Question: What are the imaging findings?
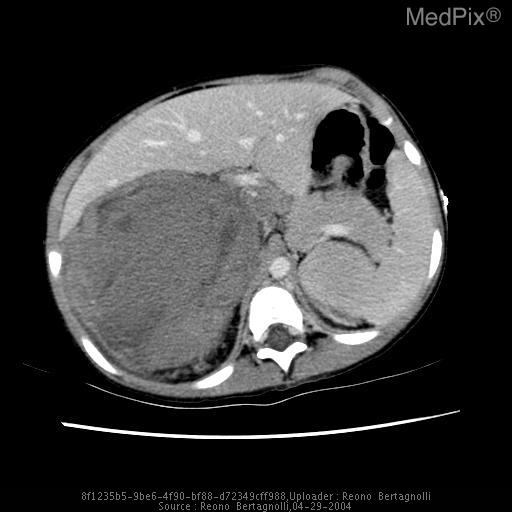
Answer: The imaging shows Bilateral heterogeneously enhancing renal masses with tumor thrombus extending into the right renal vein, IVC, and the right atrium.  Bilateral neuroblastomatosis is demonstrated. Axial CT scan demonstrating the right renal mass with tumor thrombus in the inferior vena cava..